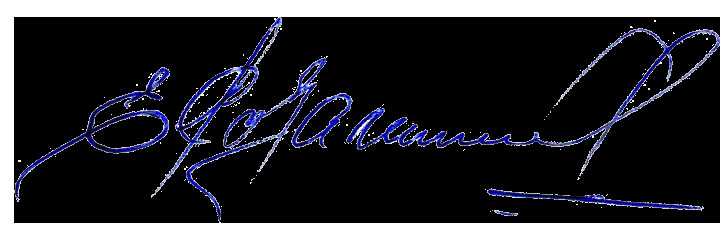
Signature of: evgeny kovalenko